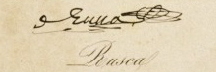
Signature of: jean baptiste dominique rusca